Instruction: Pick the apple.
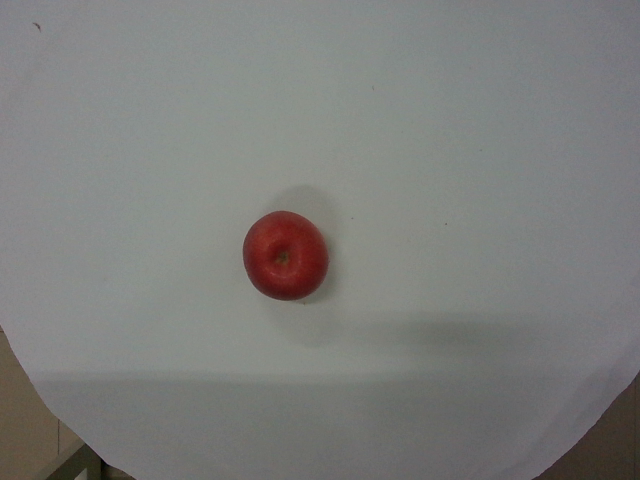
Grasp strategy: vertical